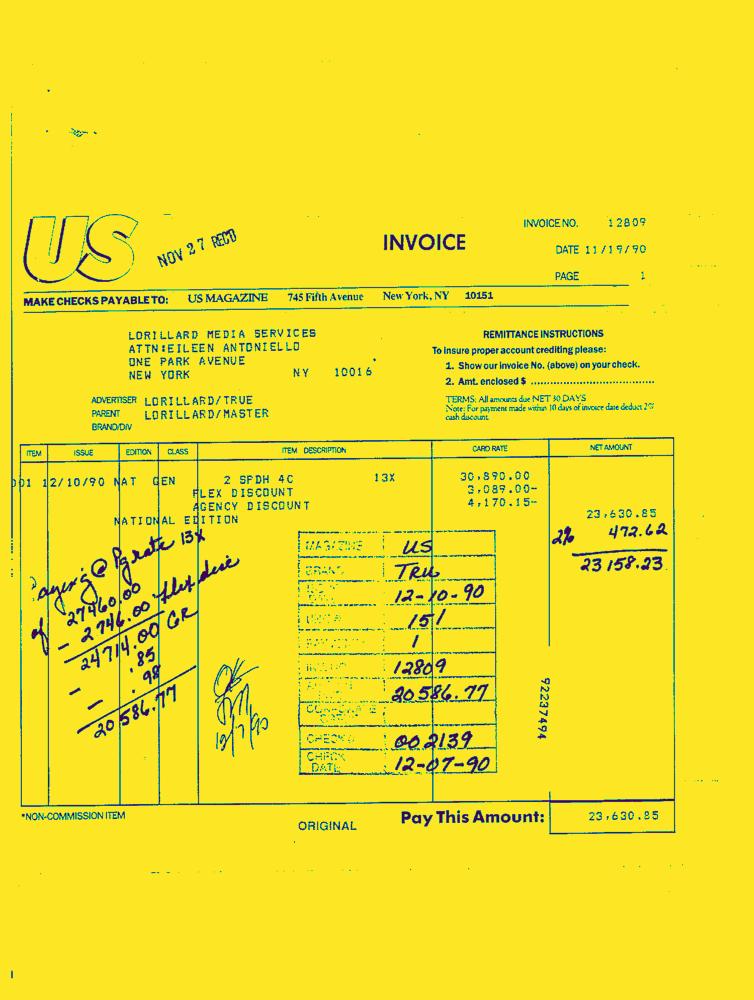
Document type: Invoice-Doc